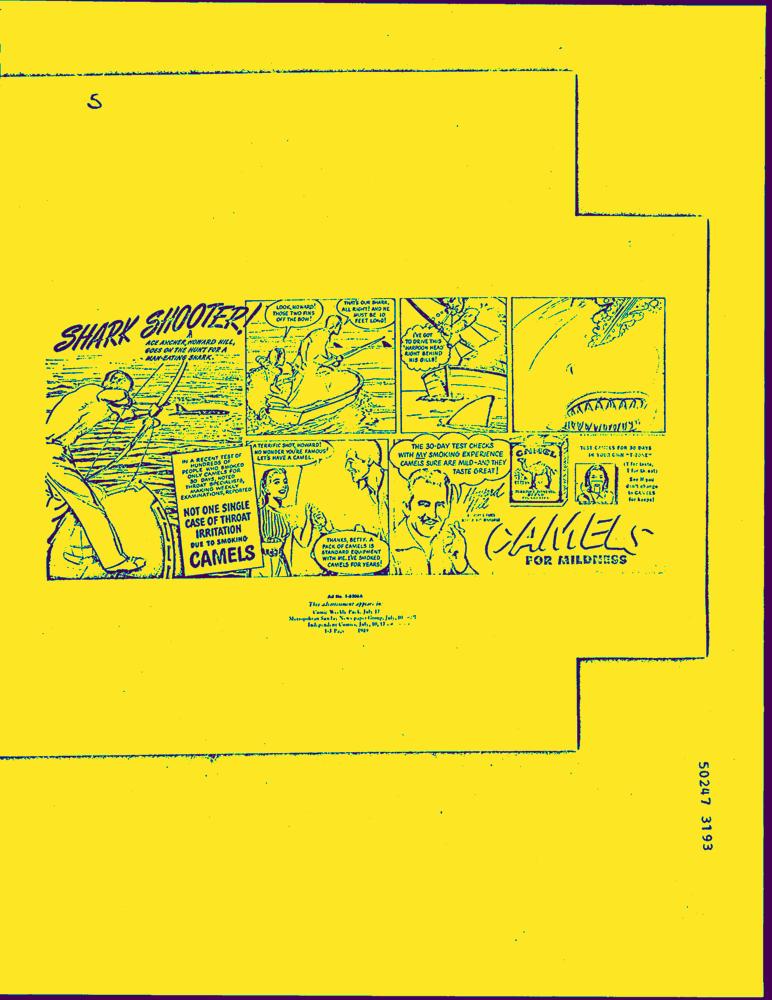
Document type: AD